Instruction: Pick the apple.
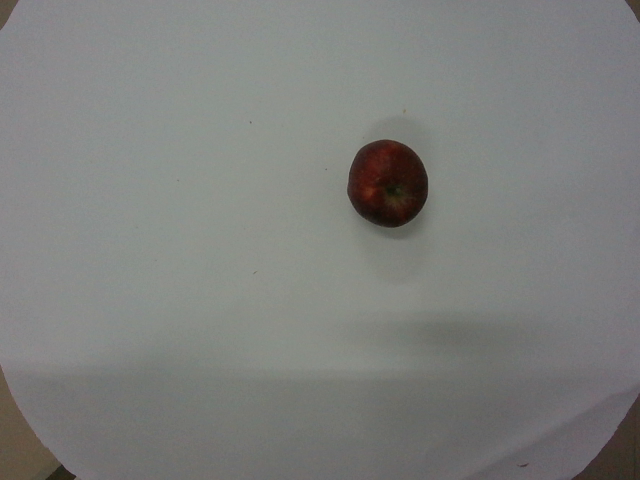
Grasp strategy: vertical